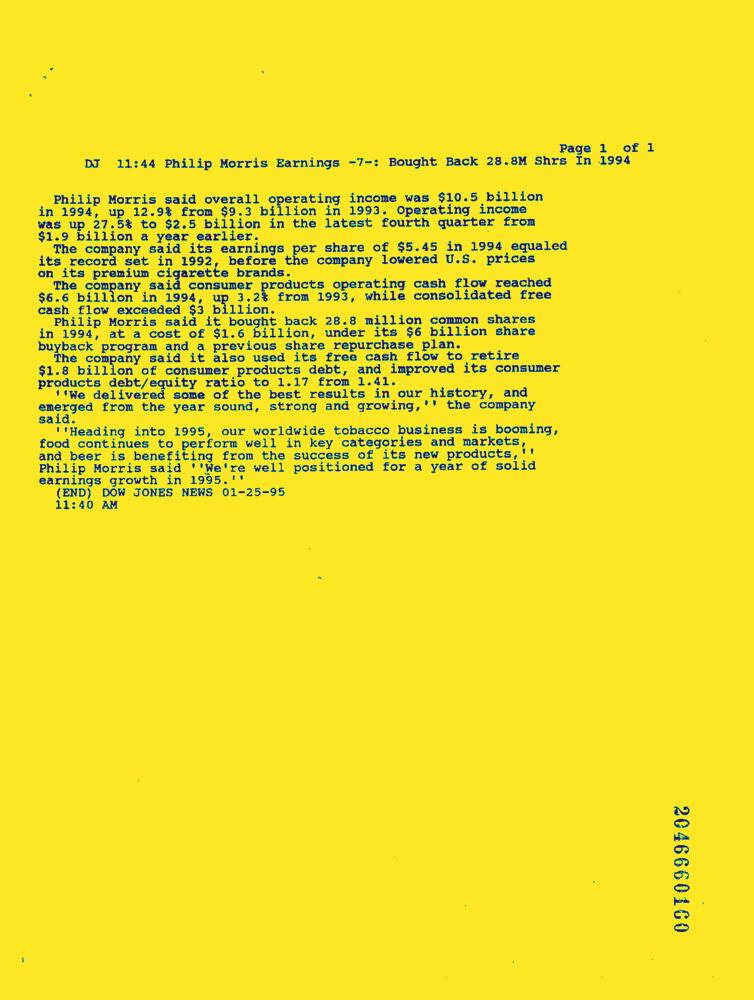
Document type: News-Article